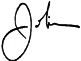
Signature of: antônio carlos jobim